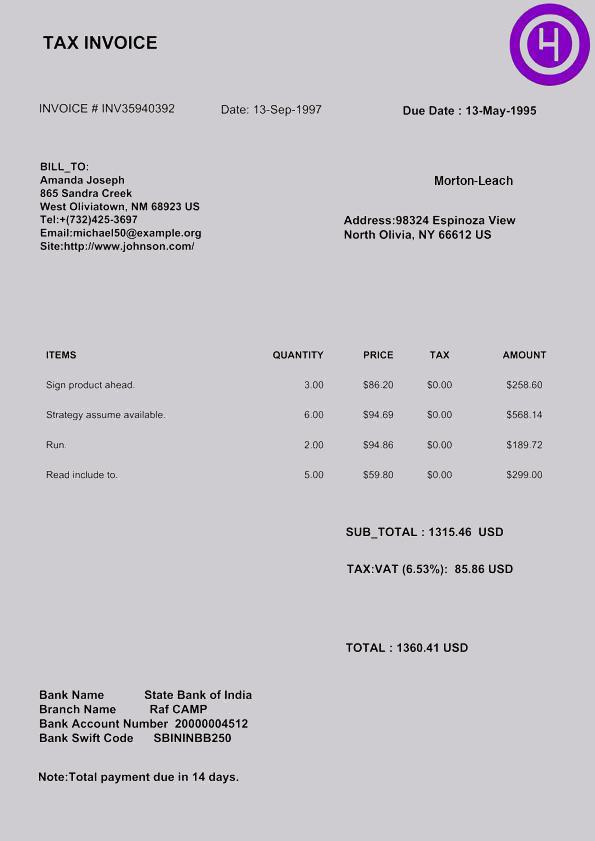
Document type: Invoice